Question: Explain the disease:
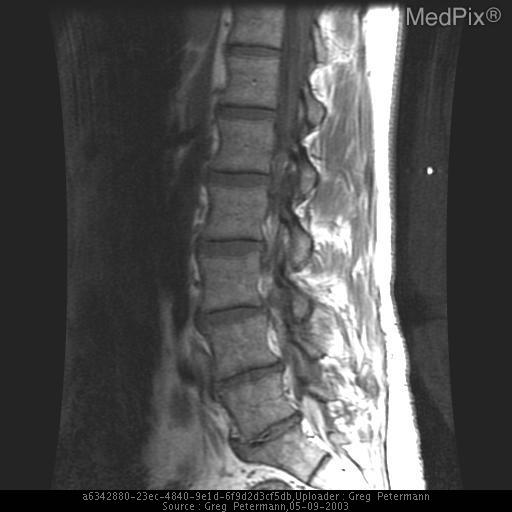
Answer: The disease is discussed as: Synovial cysts and synovial diverticula of the lumbar spine are associated with degenerative disease involving the facet joint.  They are most frequent at the L4-5 level. The cysts have thick walls, whereas the diverticula are outpouchings of the synovial membrane, and have thinner walls.  Both cysts and diverticula can cause sciatica if located in the superior articular recess, and can result in low back pain if located in the inferior articular recess.  Hemorrhage into the cysts may cause acute symptoms.

 CT can diagnose the cysts, however, they are typically more conspicuous on MRI. On CT the cysts appear as low attenuation lesions adjacent to the facet joint. In 30 percent of cases they may show wall calcification.  They may also demonstrate internal vacuum phenomenon.  On T1W images they are typical low to intermediate signal intensity and on T2W images the cyst wall appears as a hypointense line and the fluid has high signal intensity.

 These cysts can be treated surgically, however, most of the patients are elderly, and are at increased risk from surgery.  Steroid injections and cyst rupture are nonsurgical forms of treatment.